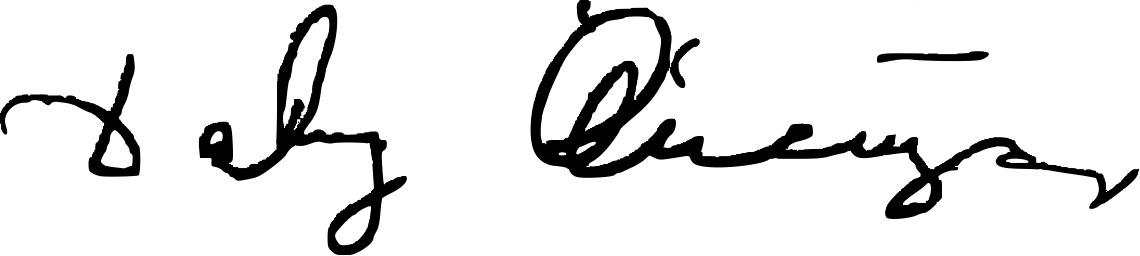
Signature of: david oistrakh